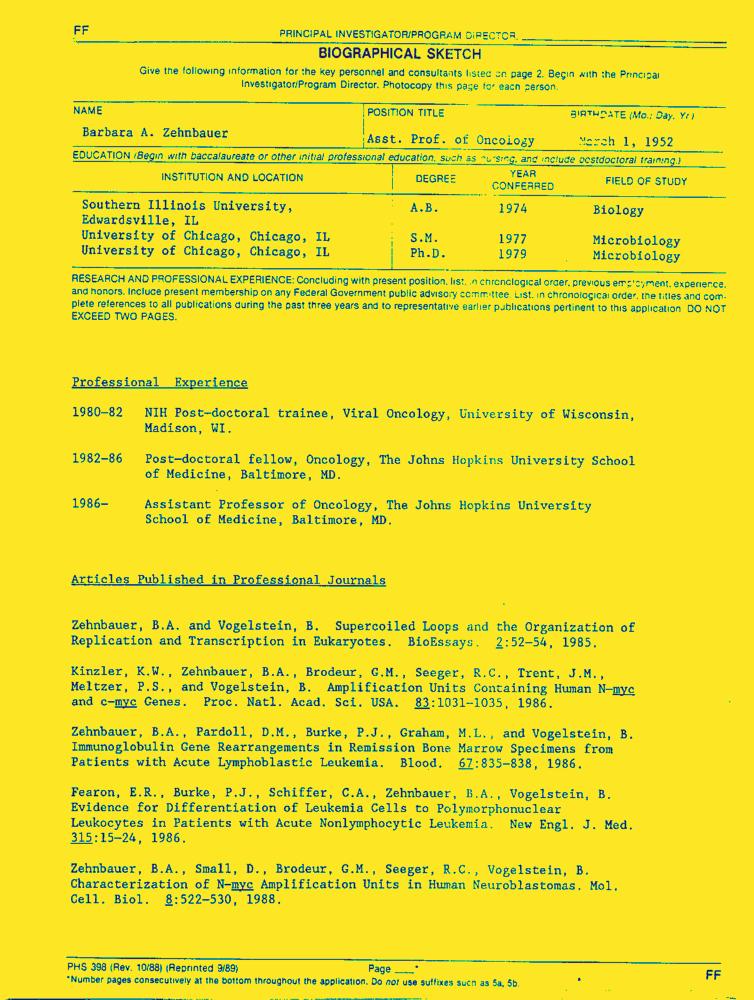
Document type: Resume-Doc